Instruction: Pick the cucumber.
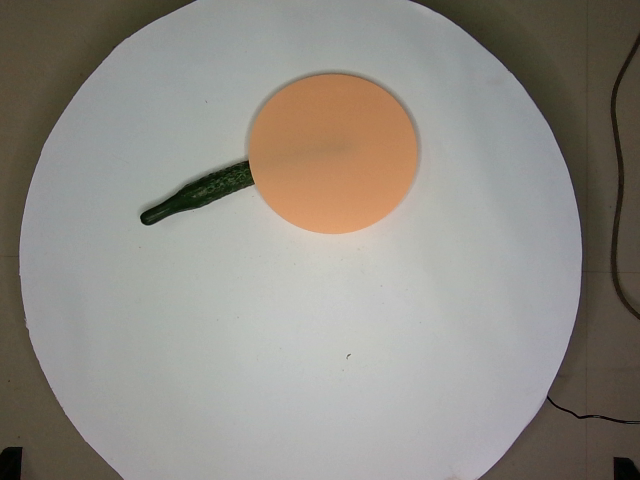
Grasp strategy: vertical